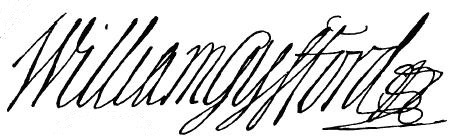
Signature of: william gyfford